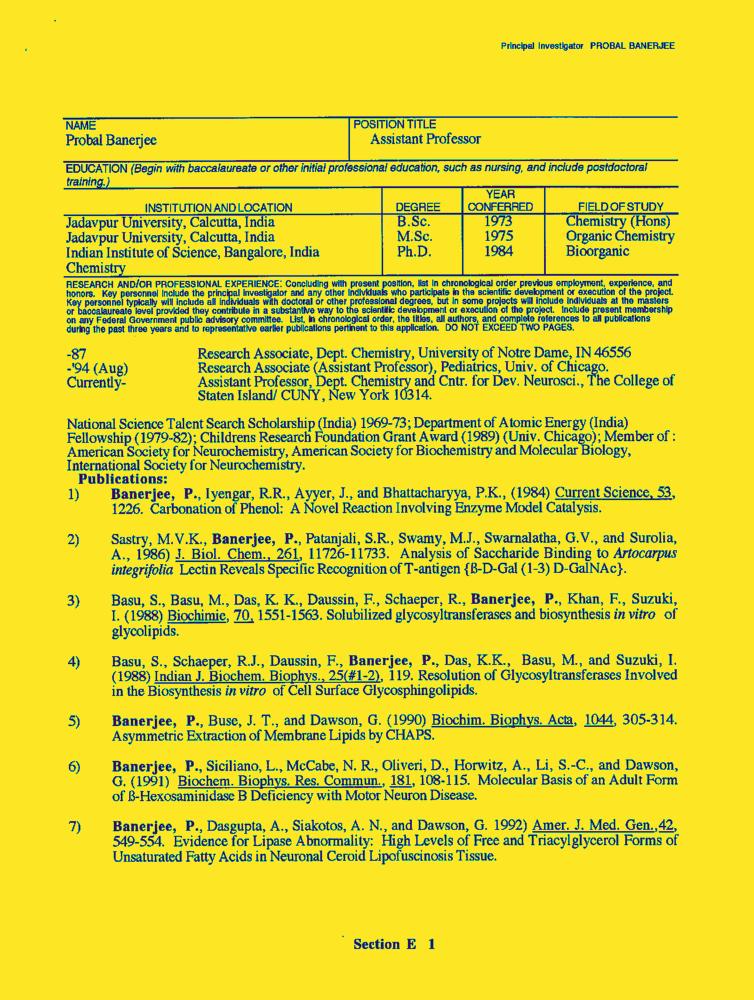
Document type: Resume-Doc